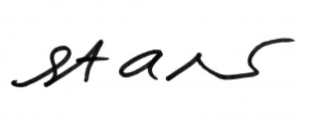
Signature of: steve bergquist